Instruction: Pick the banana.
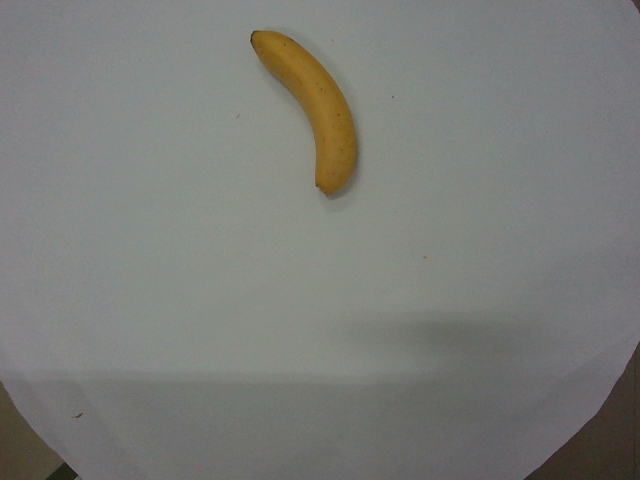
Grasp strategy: vertical